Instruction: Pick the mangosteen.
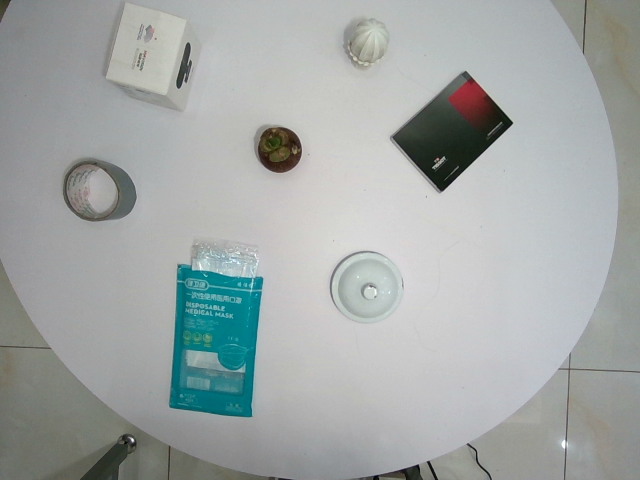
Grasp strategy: vertical